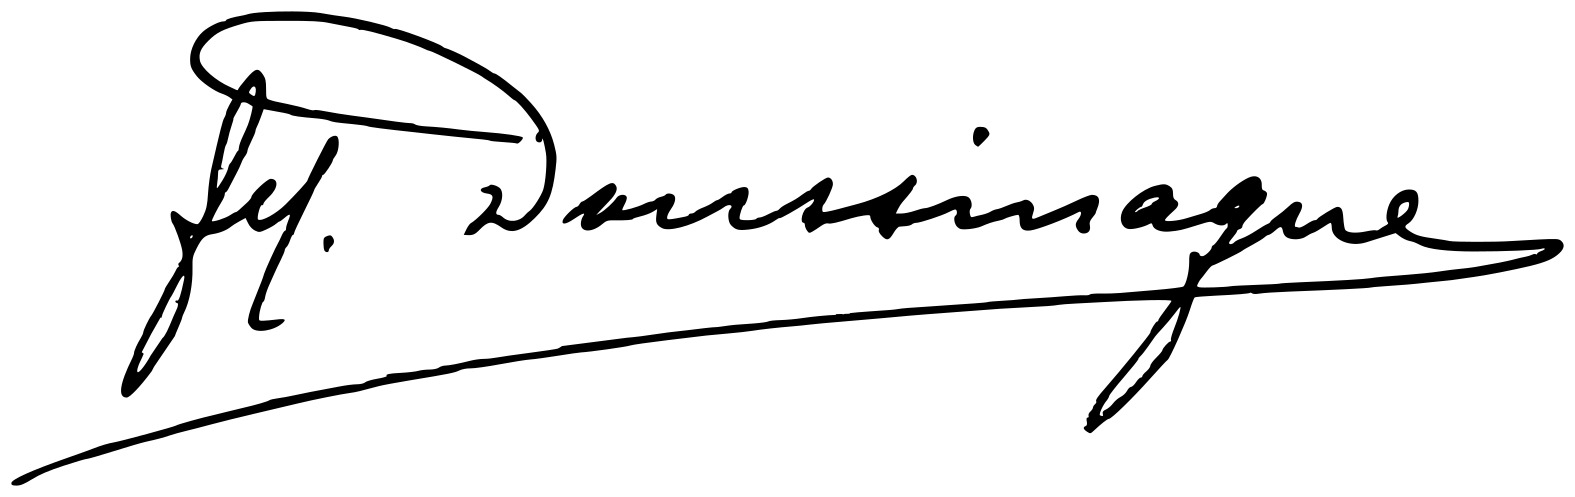
Signature of: josé maría doussinague